Question: What tax district, tax-rate area, or tax area code is specified in the document?
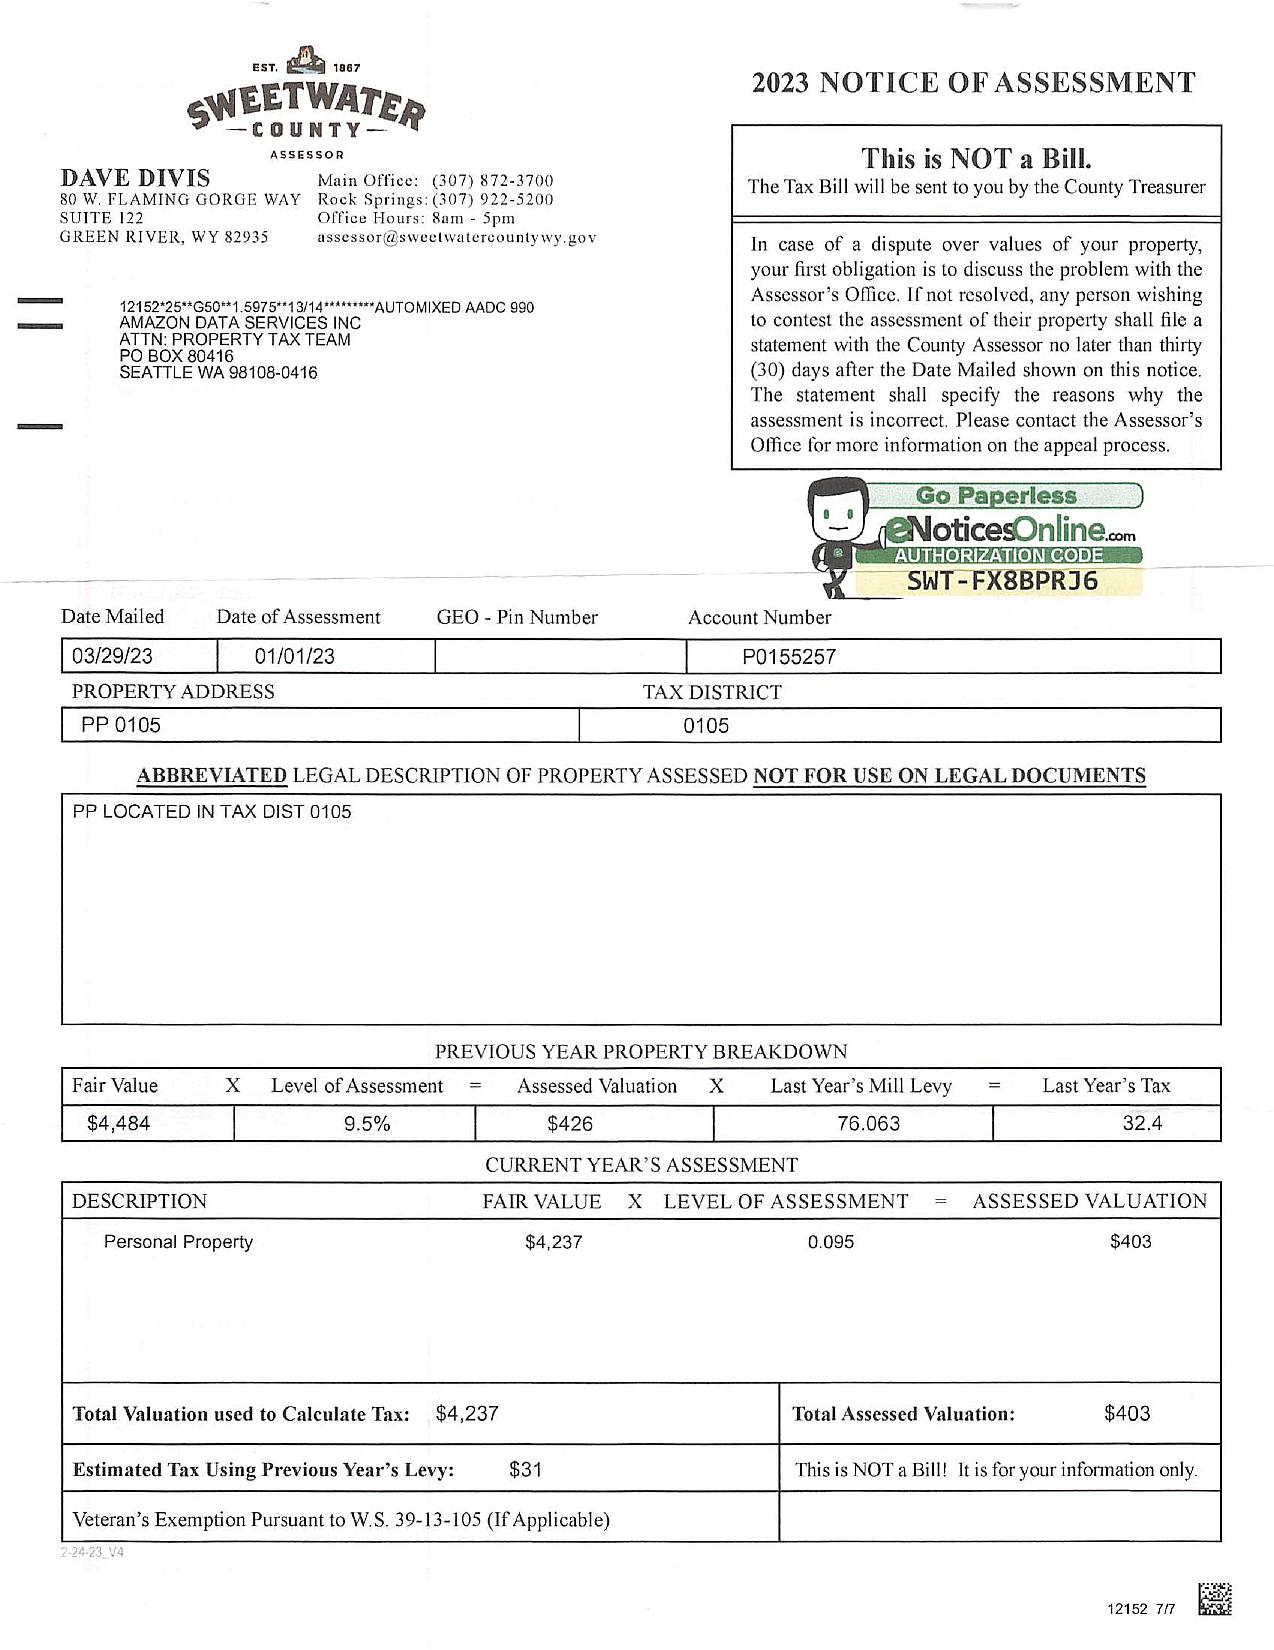
Answer: "0105"